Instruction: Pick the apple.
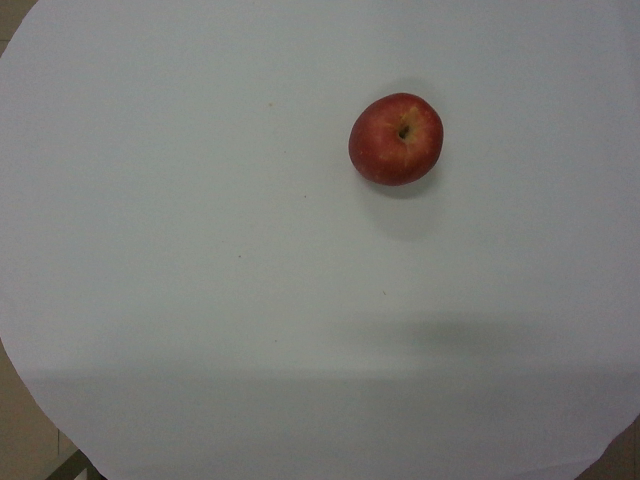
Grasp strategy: vertical